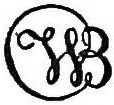
Signature of: william baillie